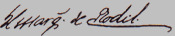
Signature of: josé ramón rodil 1st marquis of rodil